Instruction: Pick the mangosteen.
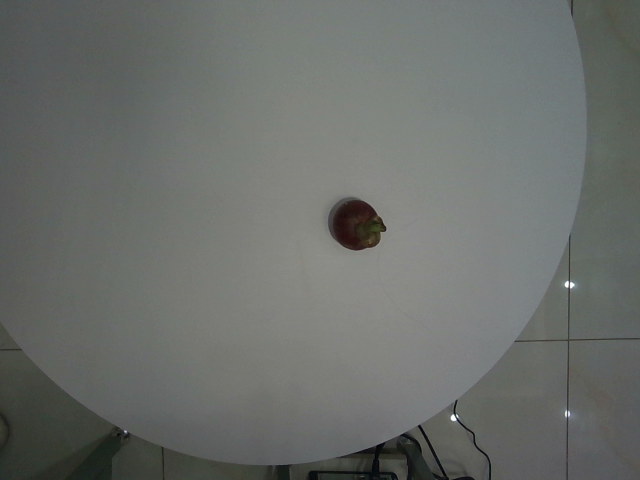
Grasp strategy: vertical